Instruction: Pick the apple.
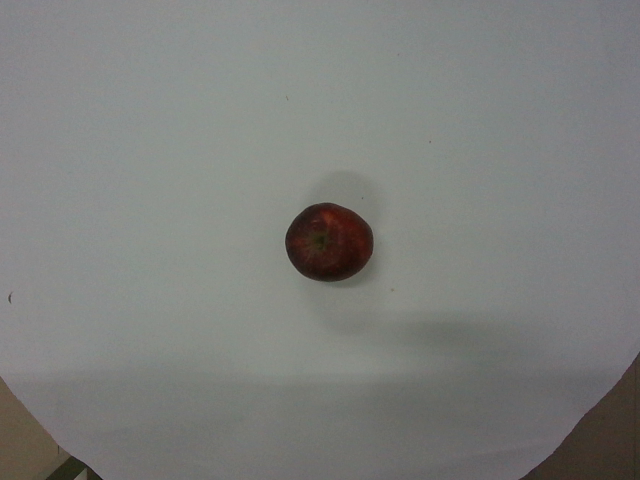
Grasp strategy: vertical